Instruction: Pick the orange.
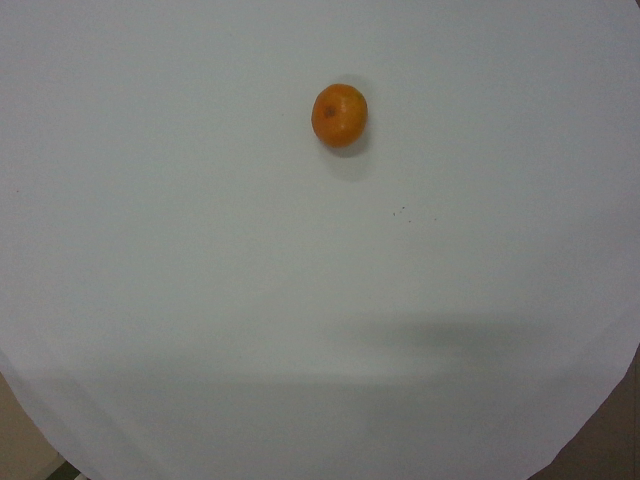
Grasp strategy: vertical